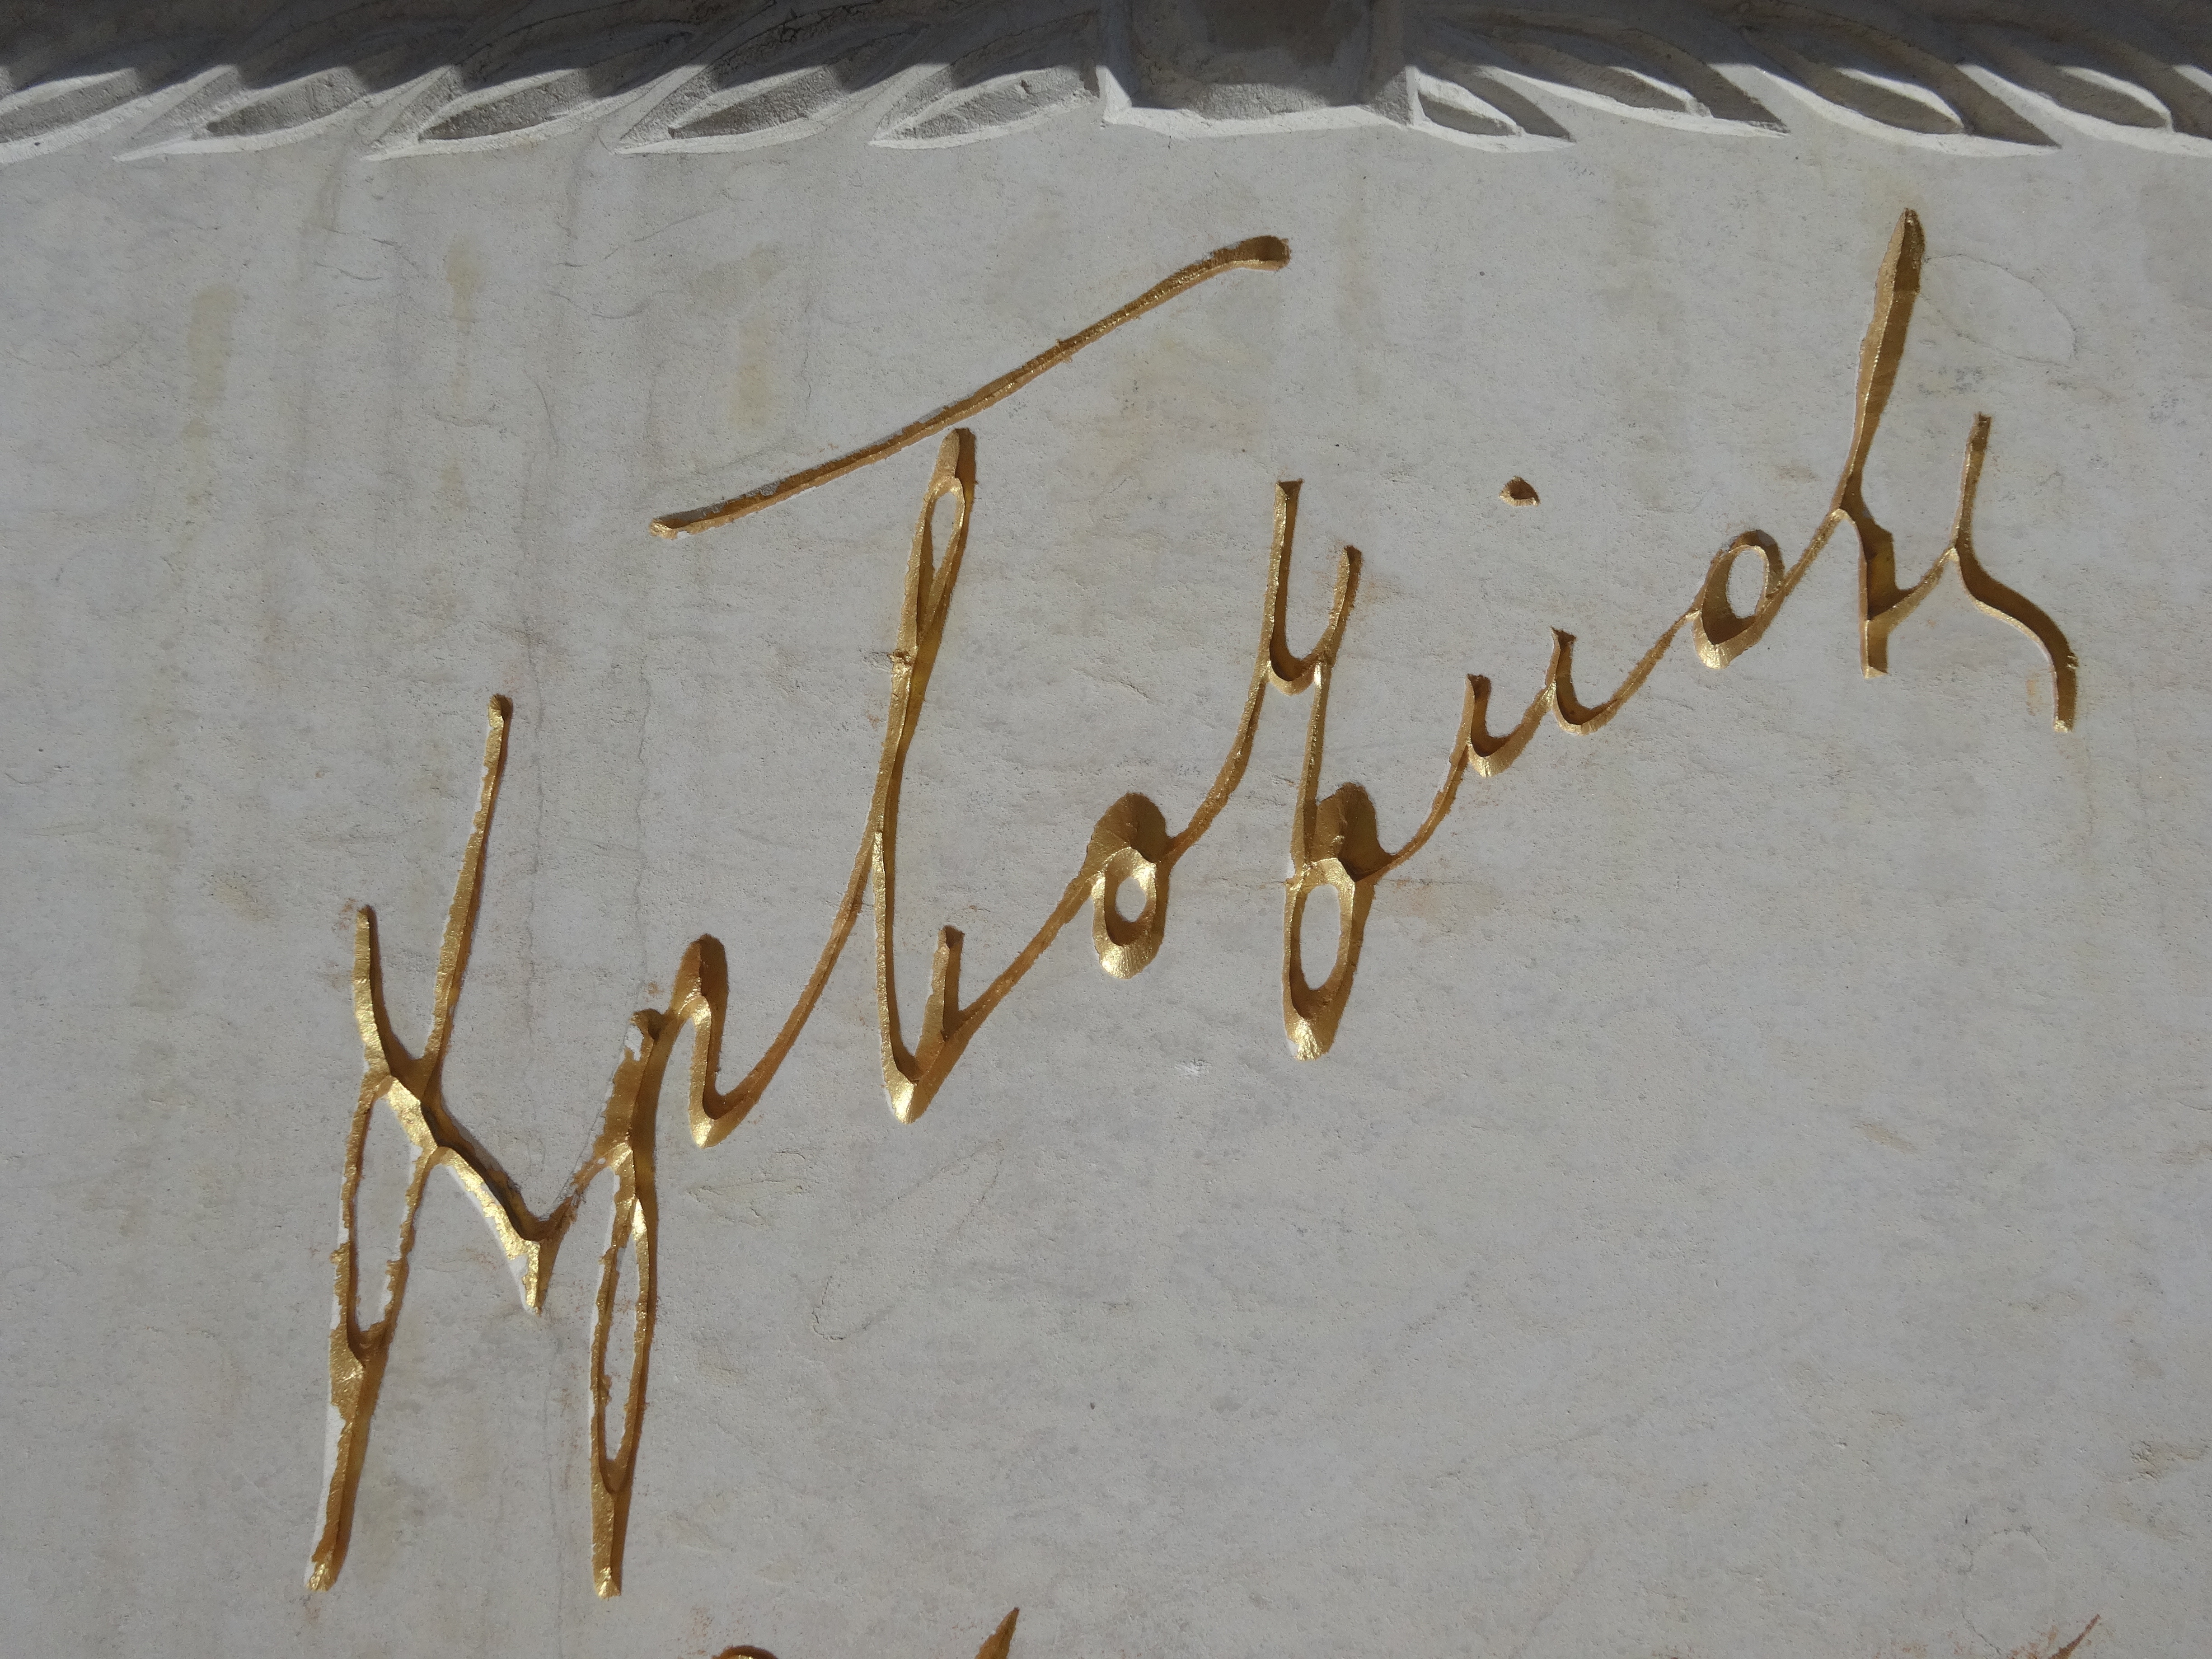
Signature of: hristo botev